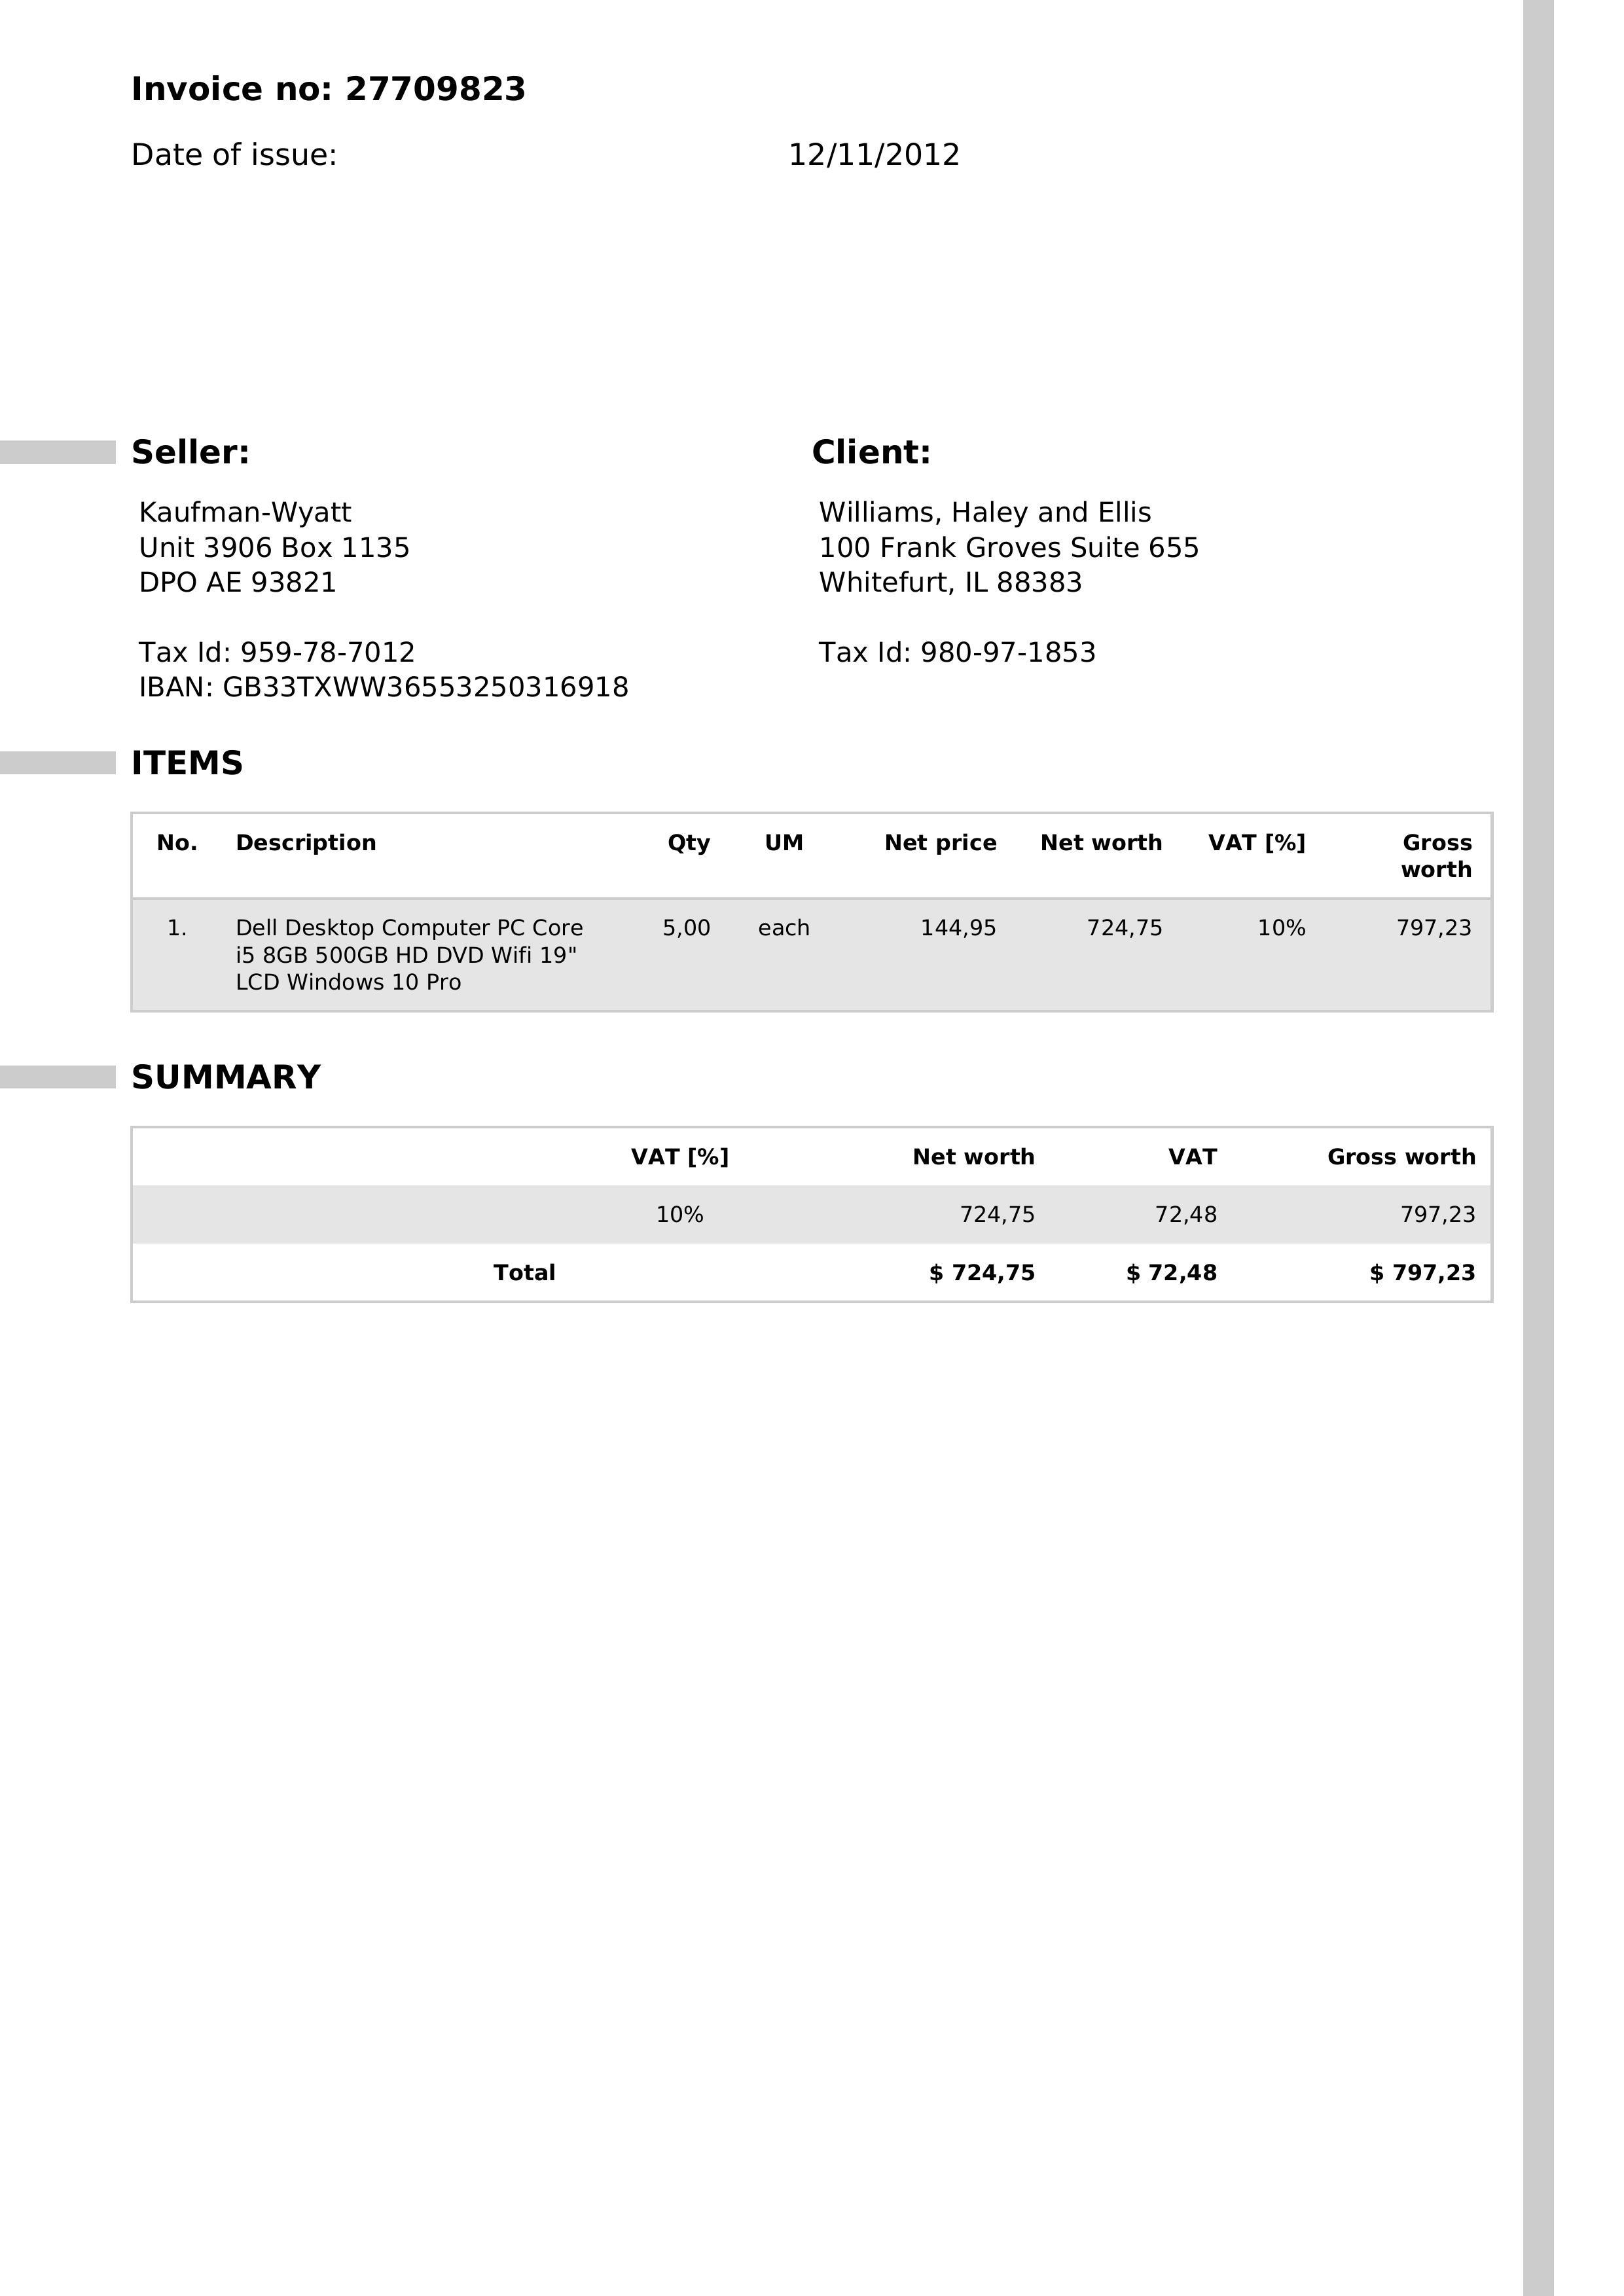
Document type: Invoice